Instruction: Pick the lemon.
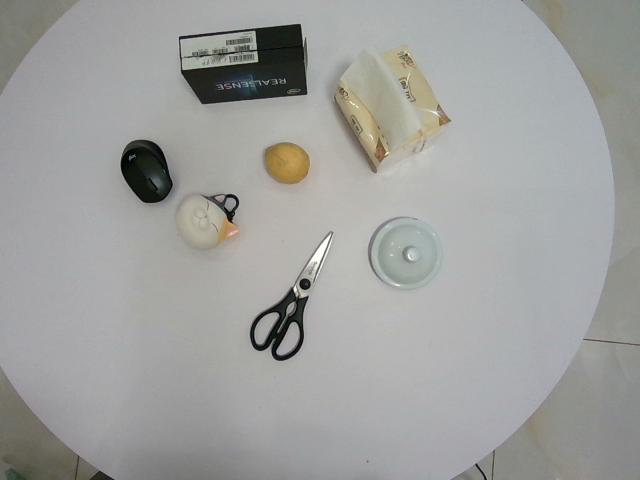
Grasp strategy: vertical